Identify and extract the amount in words, amount in numbers, payee name, cheque date, and bank name from the image.
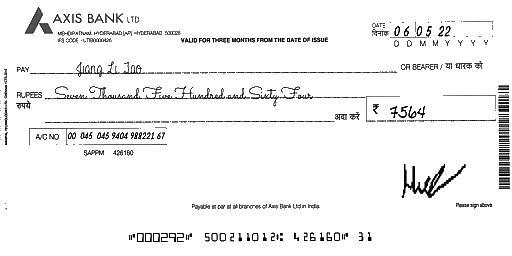
amt_in_words: Seven Thousand Five Hundred and Sixty Four
amt_in_figures: 7564
payee_name: Jiang Li Tao
bank_name: AXIS BANK
cheque_date: 06/05/22